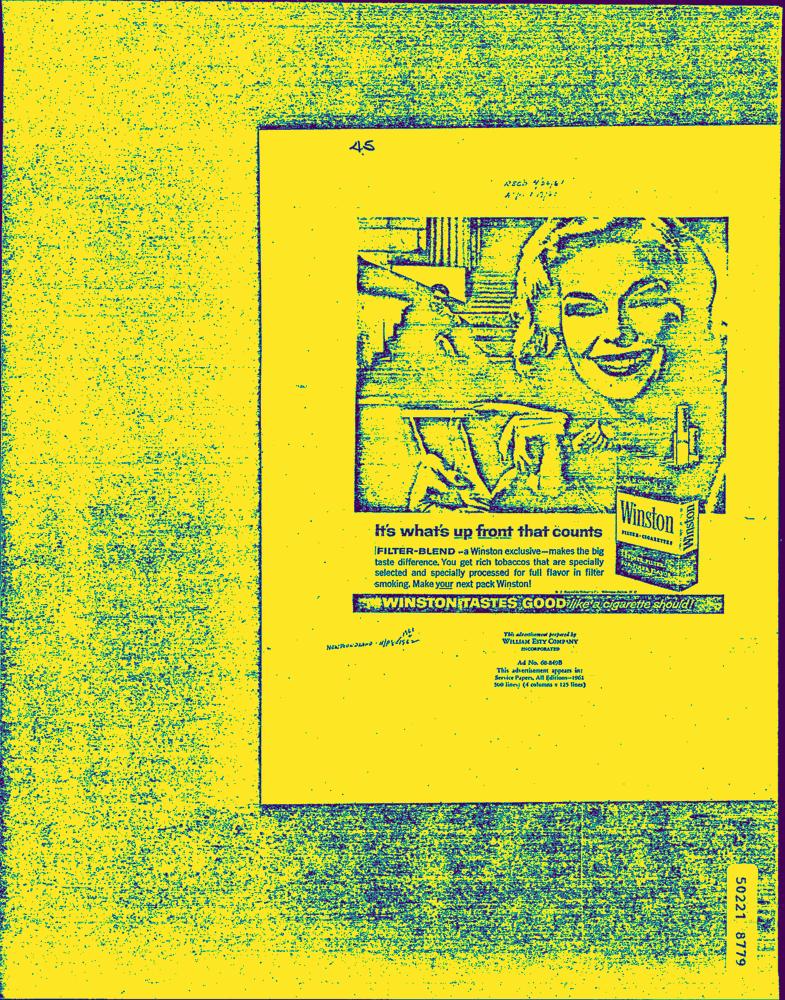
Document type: AD